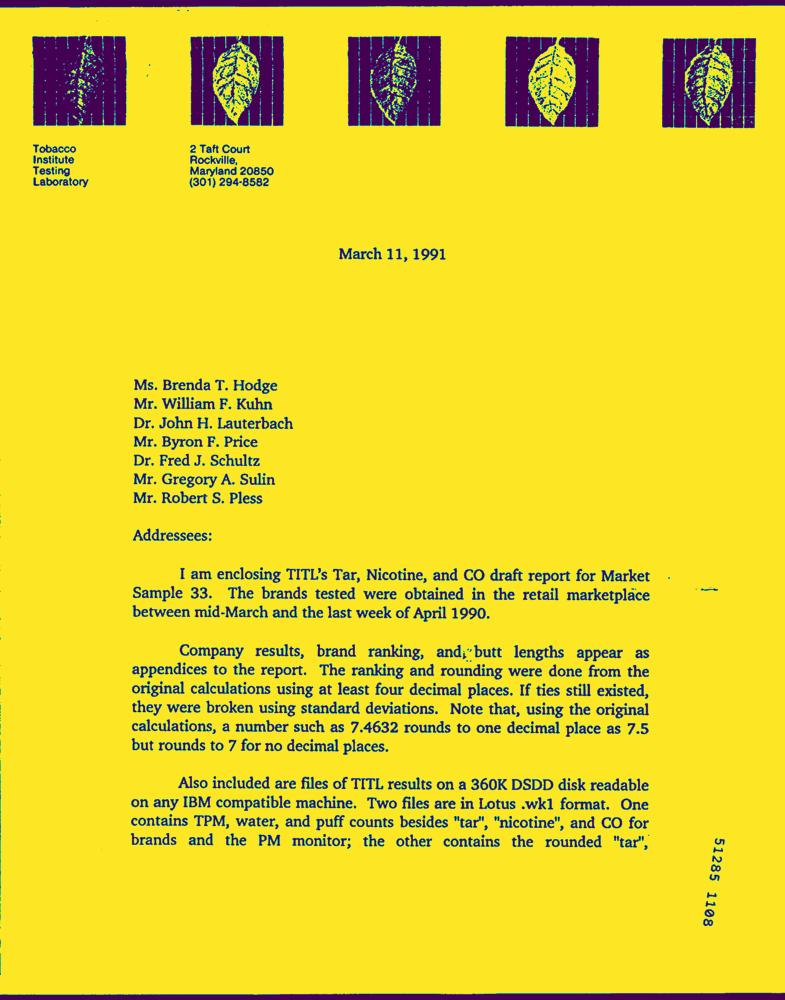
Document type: Letter-Doc